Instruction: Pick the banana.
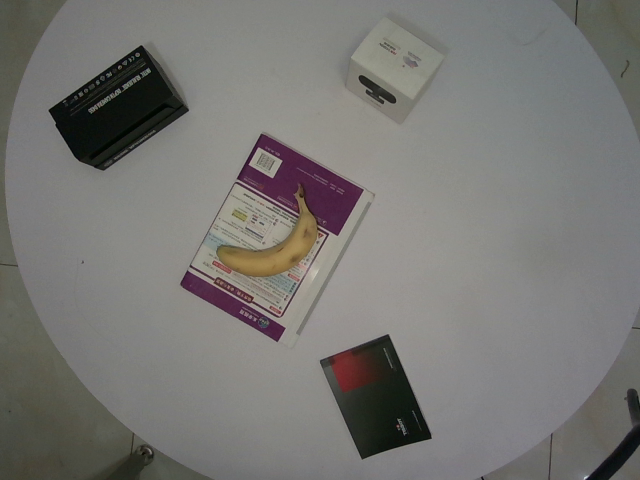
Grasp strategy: vertical